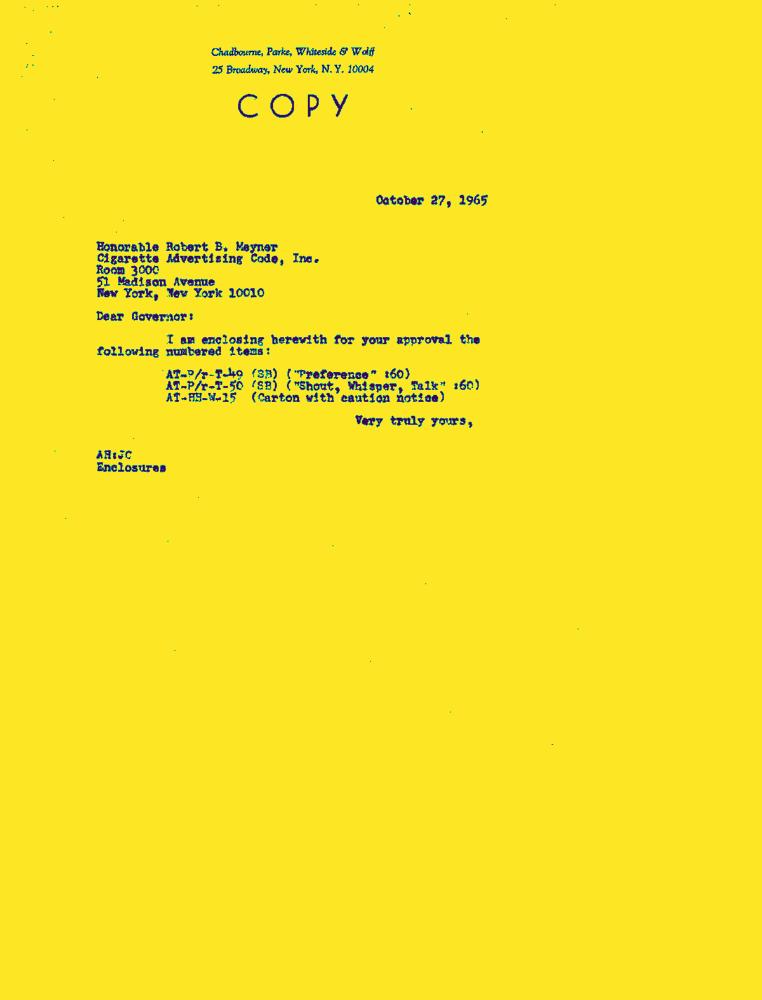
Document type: Letter-Doc